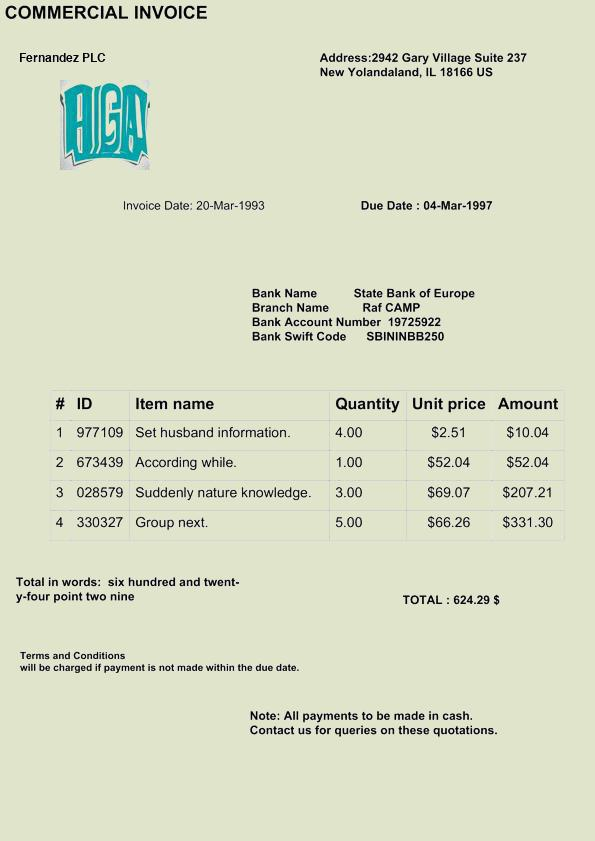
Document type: Invoice